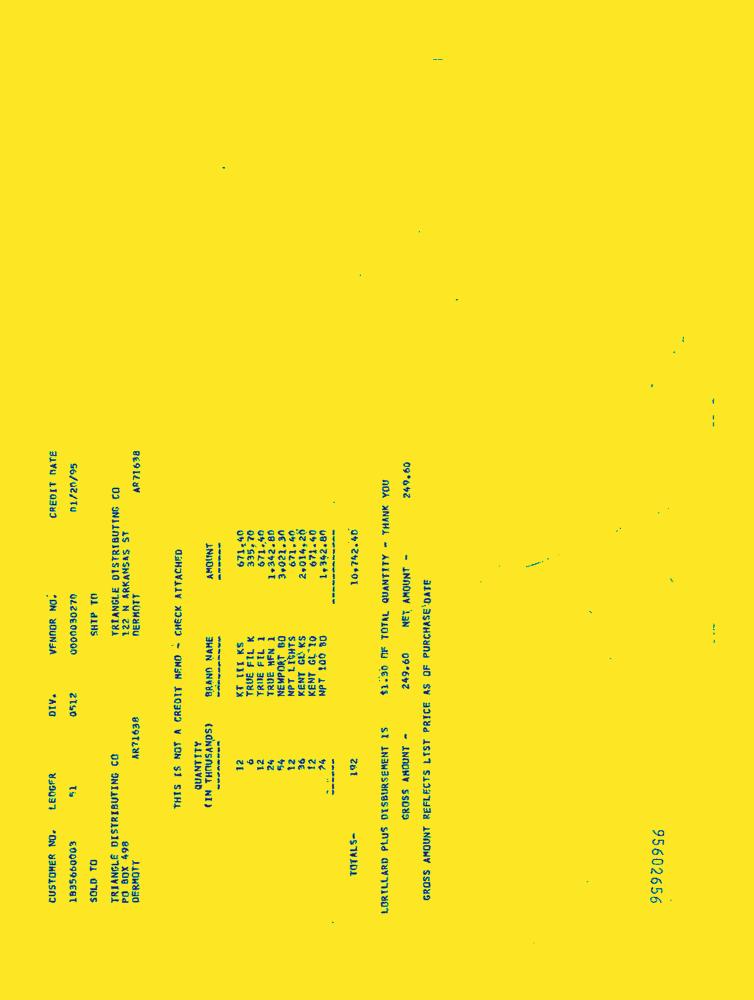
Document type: Invoice-Doc